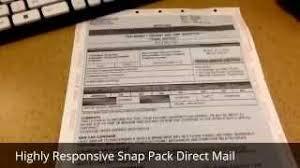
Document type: Invoice